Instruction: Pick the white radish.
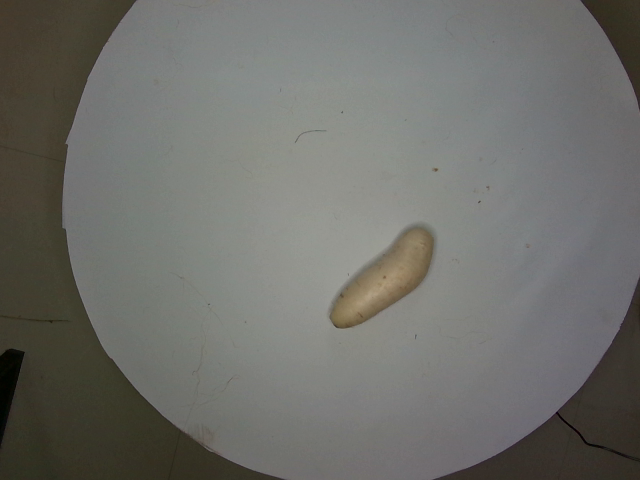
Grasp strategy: vertical